Question: How does the patient history play a role?
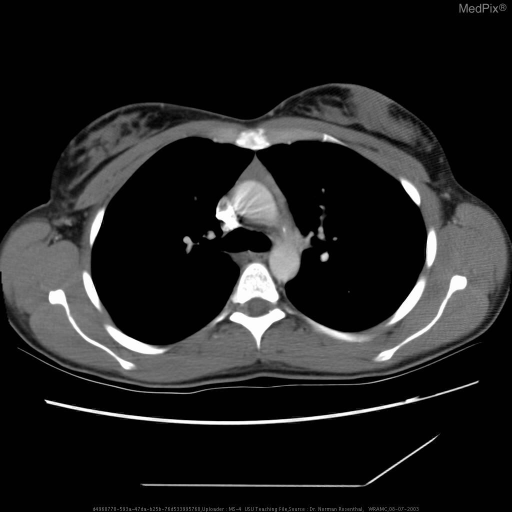
Answer: The patient's history of This is a 22 y/o AD WF at NNMC where she has been followed by Neurology for one year for myasthenia gravis, treated with prednisone and cyclosporin.  She has  good strength.  Chest CT in July 2002 shows residual thymus, and no mass.  Now s/p total thymectomy via median sternotomy.  Path specimen revealed thymic hyperplasia without malignancy. is key in understanding the case.